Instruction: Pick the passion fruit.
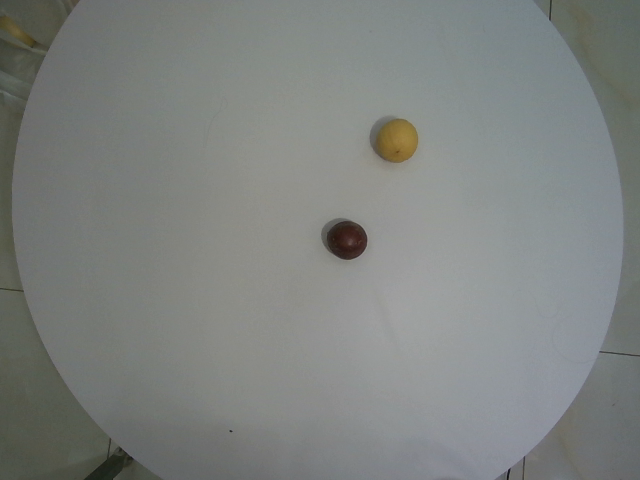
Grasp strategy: vertical